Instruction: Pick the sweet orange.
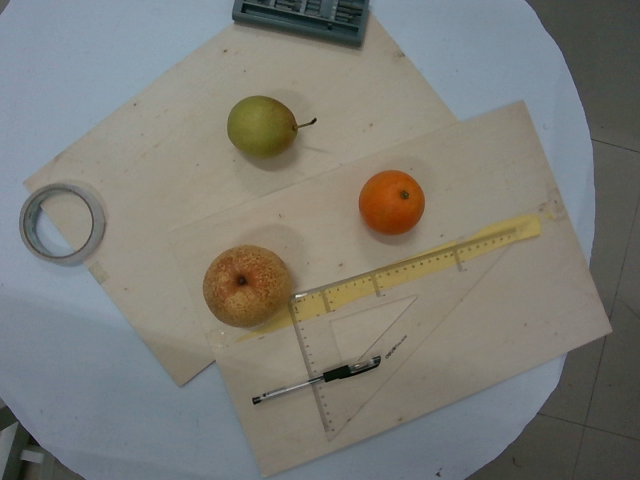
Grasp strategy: vertical